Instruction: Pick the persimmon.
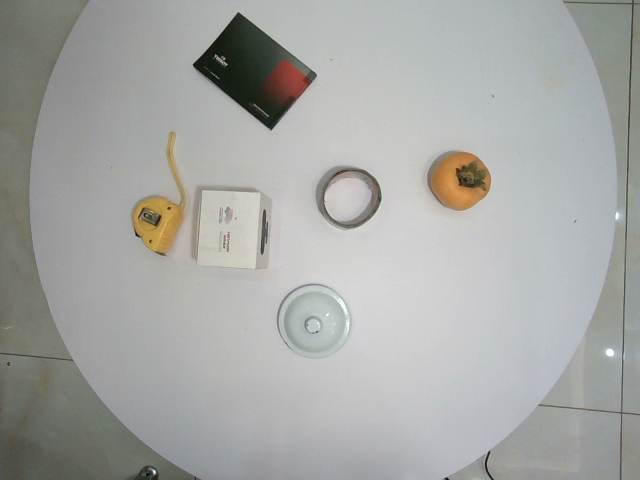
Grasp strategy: vertical